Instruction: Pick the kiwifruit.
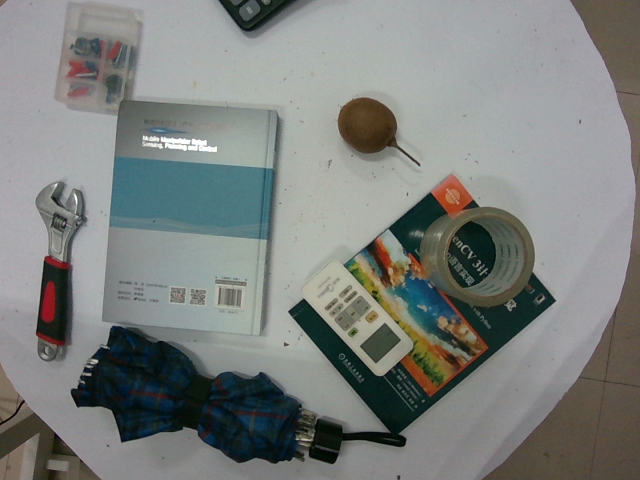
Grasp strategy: vertical